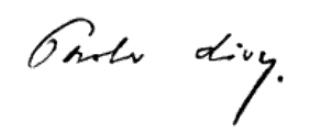
Signature of: paolo lioy